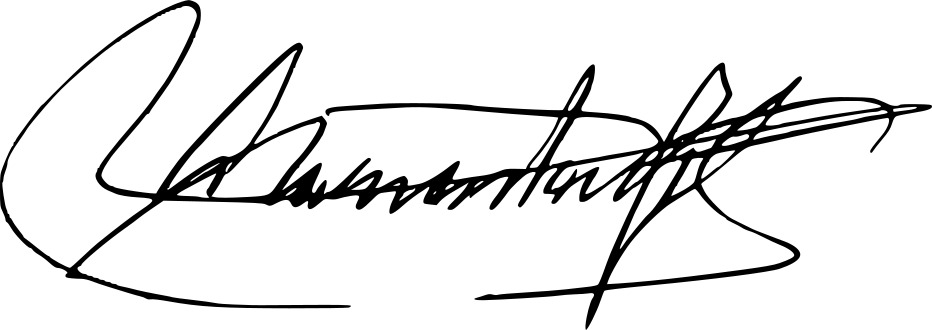
Signature of: oscar hassenteufel